Question: What was observed in the imaging?
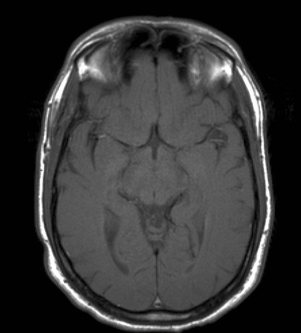
Answer: The imaging shows •  Lateral geniculate body - abnormal signal and enhancement
•  Additional periventricular lesions Lesion in the lateral geniculate body.